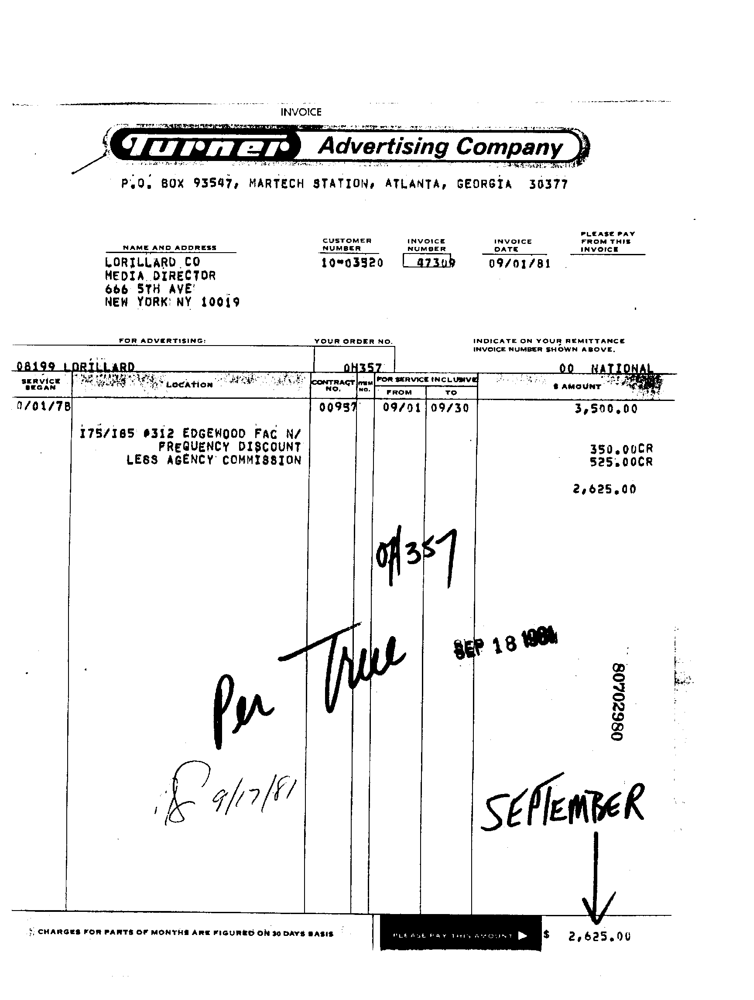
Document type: Invoice